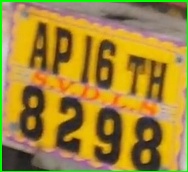
License plate number: AP 16TH 8298